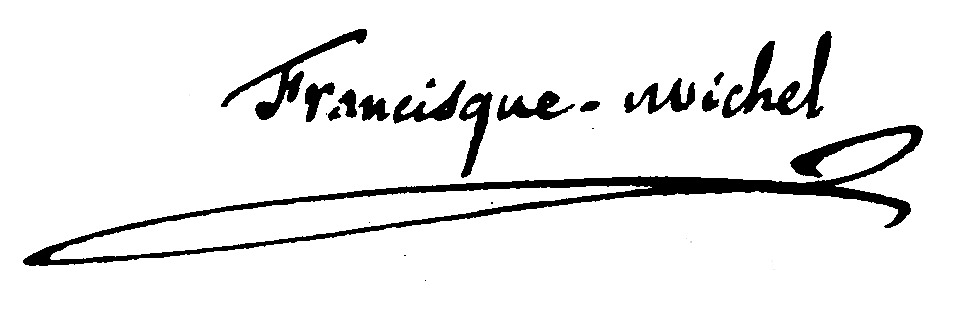
Signature of: francisque xavier michel